Question: What was observed in the imaging?
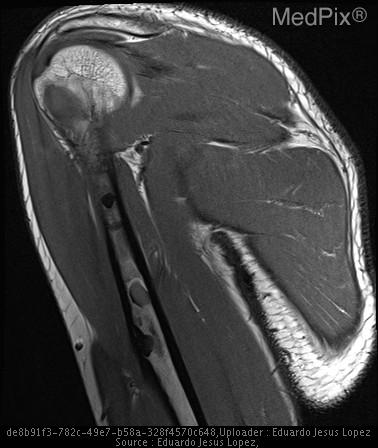
Answer: The imaging shows •  Plain film RUE - Endjavascript:void(null);osteal scalloping and lucency within the mid to proximal shaft of the right humerus.

•  Plain MR of the right shoulder - Multiloculated cystic lesion of proximal humerous with some solid component and associated endosteal remodeling without evidence of cortical breakthru.

•  MRI of the right humerus w/ contrast -
Multifocal, predominantly cystic multiloculated circumscribed bony lesions spare the humeral epiphyses, the largest proximal metaphyseal lesion measuring approximately 5.2 cm in its maximum diameter.  The lesions exhibit predominantly peripheral enhancement and a mild increase in central T1 intensity suggesting a proteinaceous/fibrous matrix.  No overlying cortical disruption is seen in the setting of grossly stable associated endosteal scalloping.  No circumferential soft tissue abnormality is identified. Multifocal, predominantly cystic multiloculated circumscribed bony lesions spare the humeral epiphyses, the largest proximal metaphyseal lesion measuring approximately 5.2 cm in its maximum diameter.  The lesions exhibit predominantly peripheral enhancement and a mild increase in central T1 intensity suggesting a proteinaceous/fibrous matrix.  No overlying cortical disruption is seen in the setting of grossly stable associated endosteal scalloping.  No circumferential soft tissue abnormality isidentified..